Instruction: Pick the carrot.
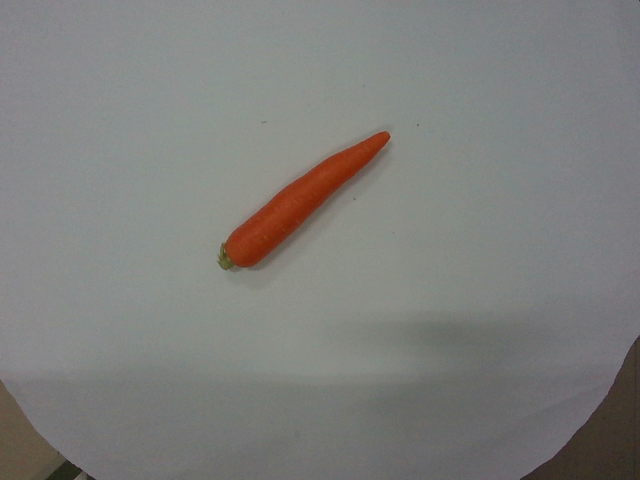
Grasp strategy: vertical